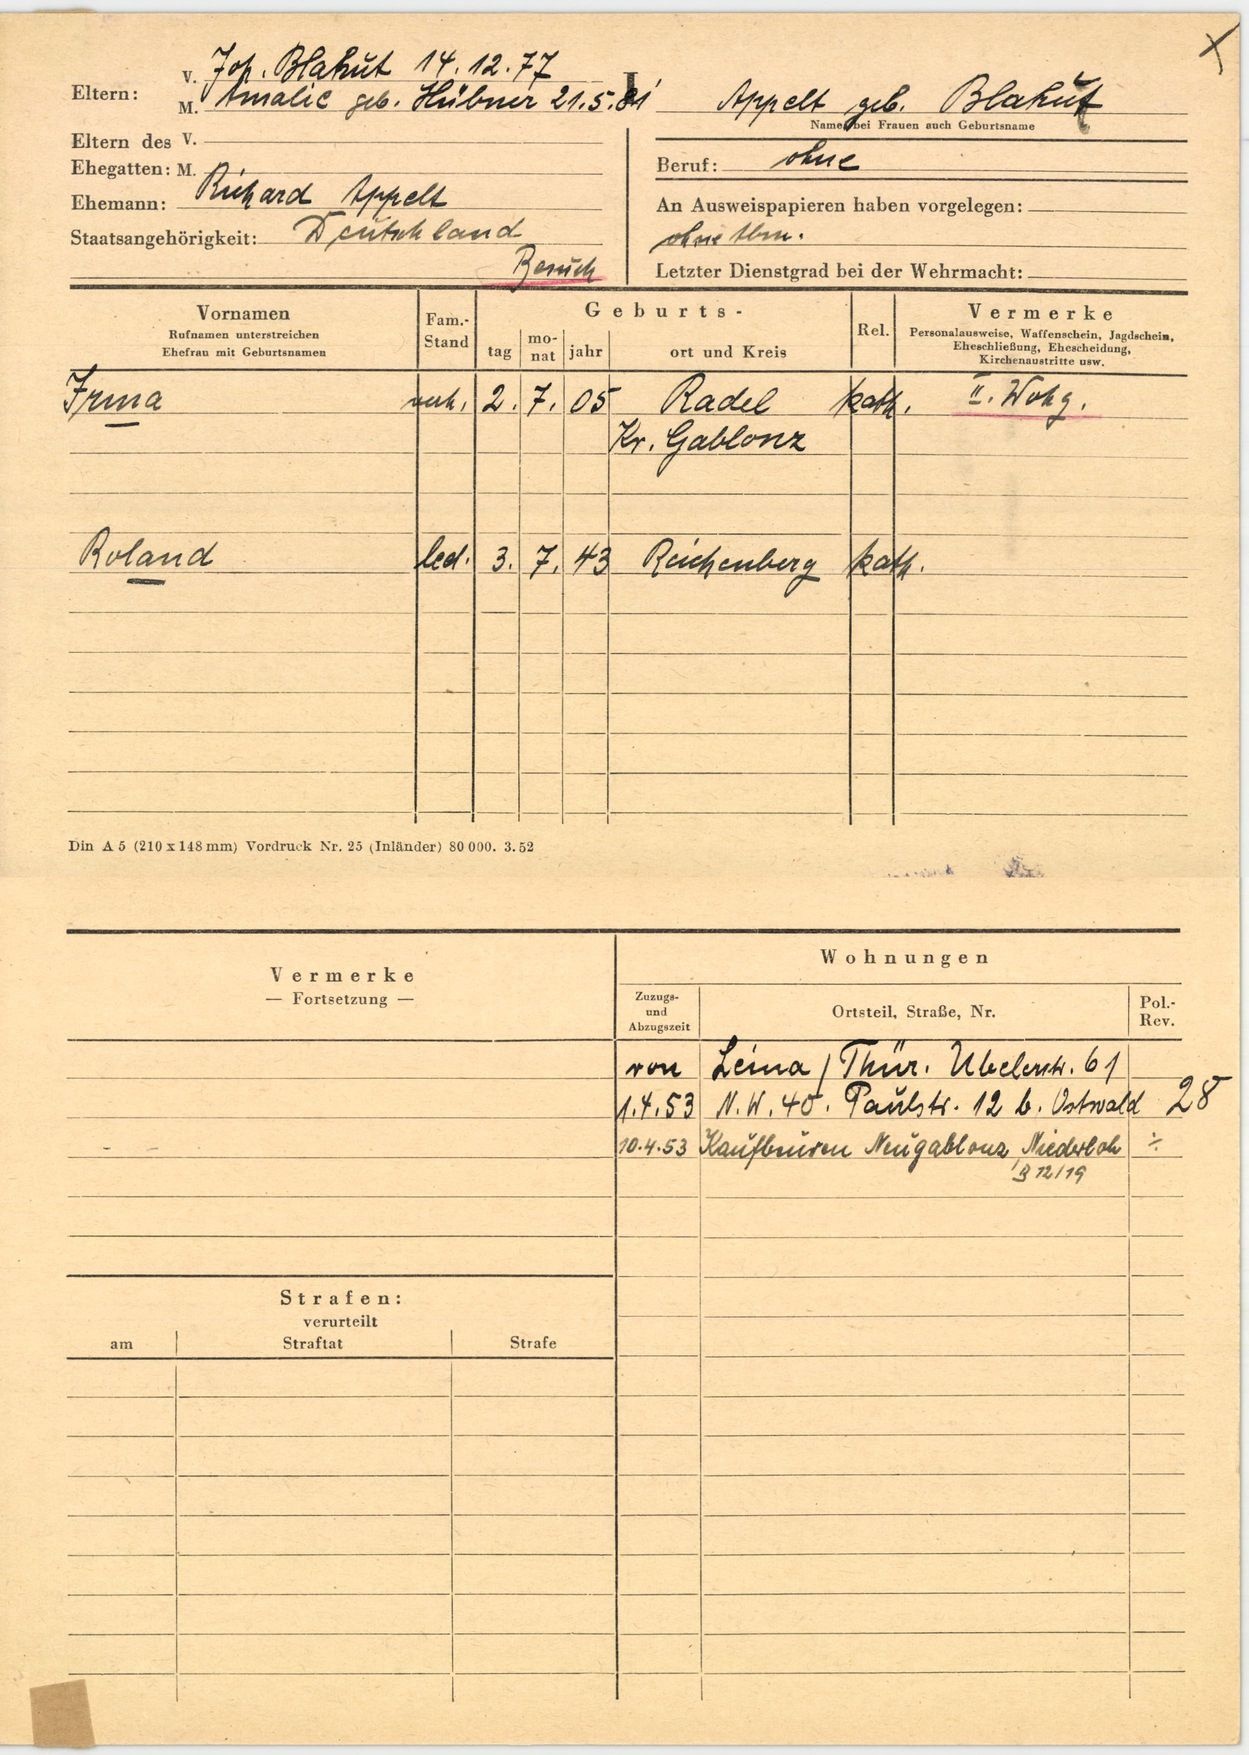
Appelt, geb. Blahut